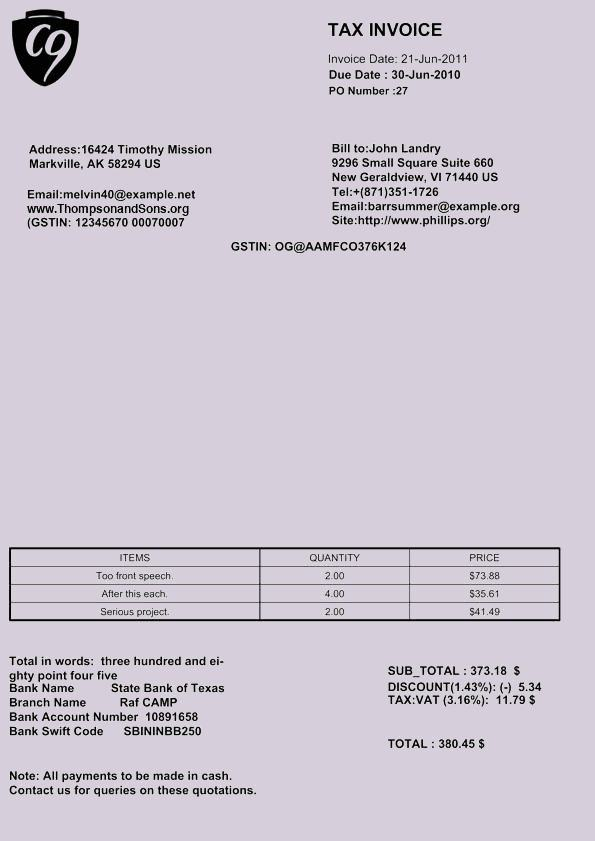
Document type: Invoice